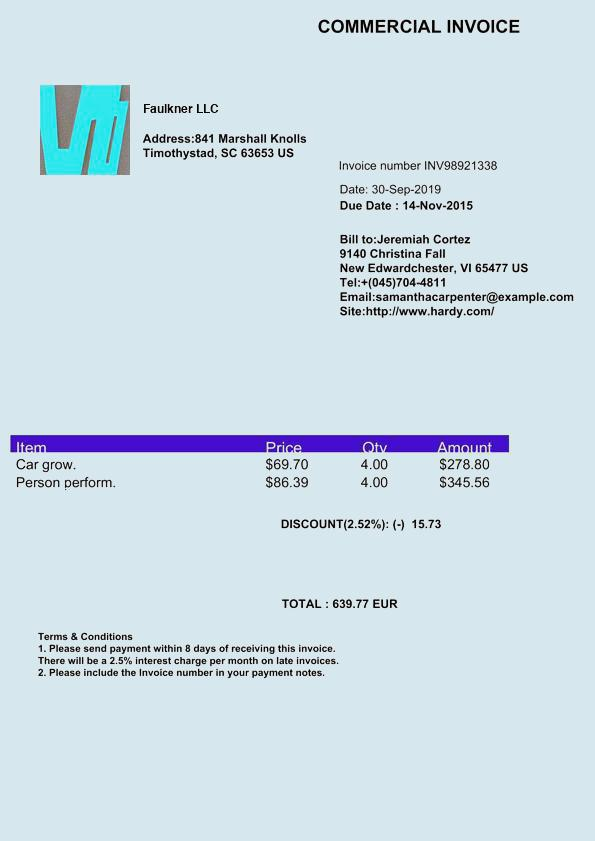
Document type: Invoice